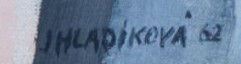
Signature of: jenny hladíková